Question: What type of tax is indicated in the document, personal property or real estate?
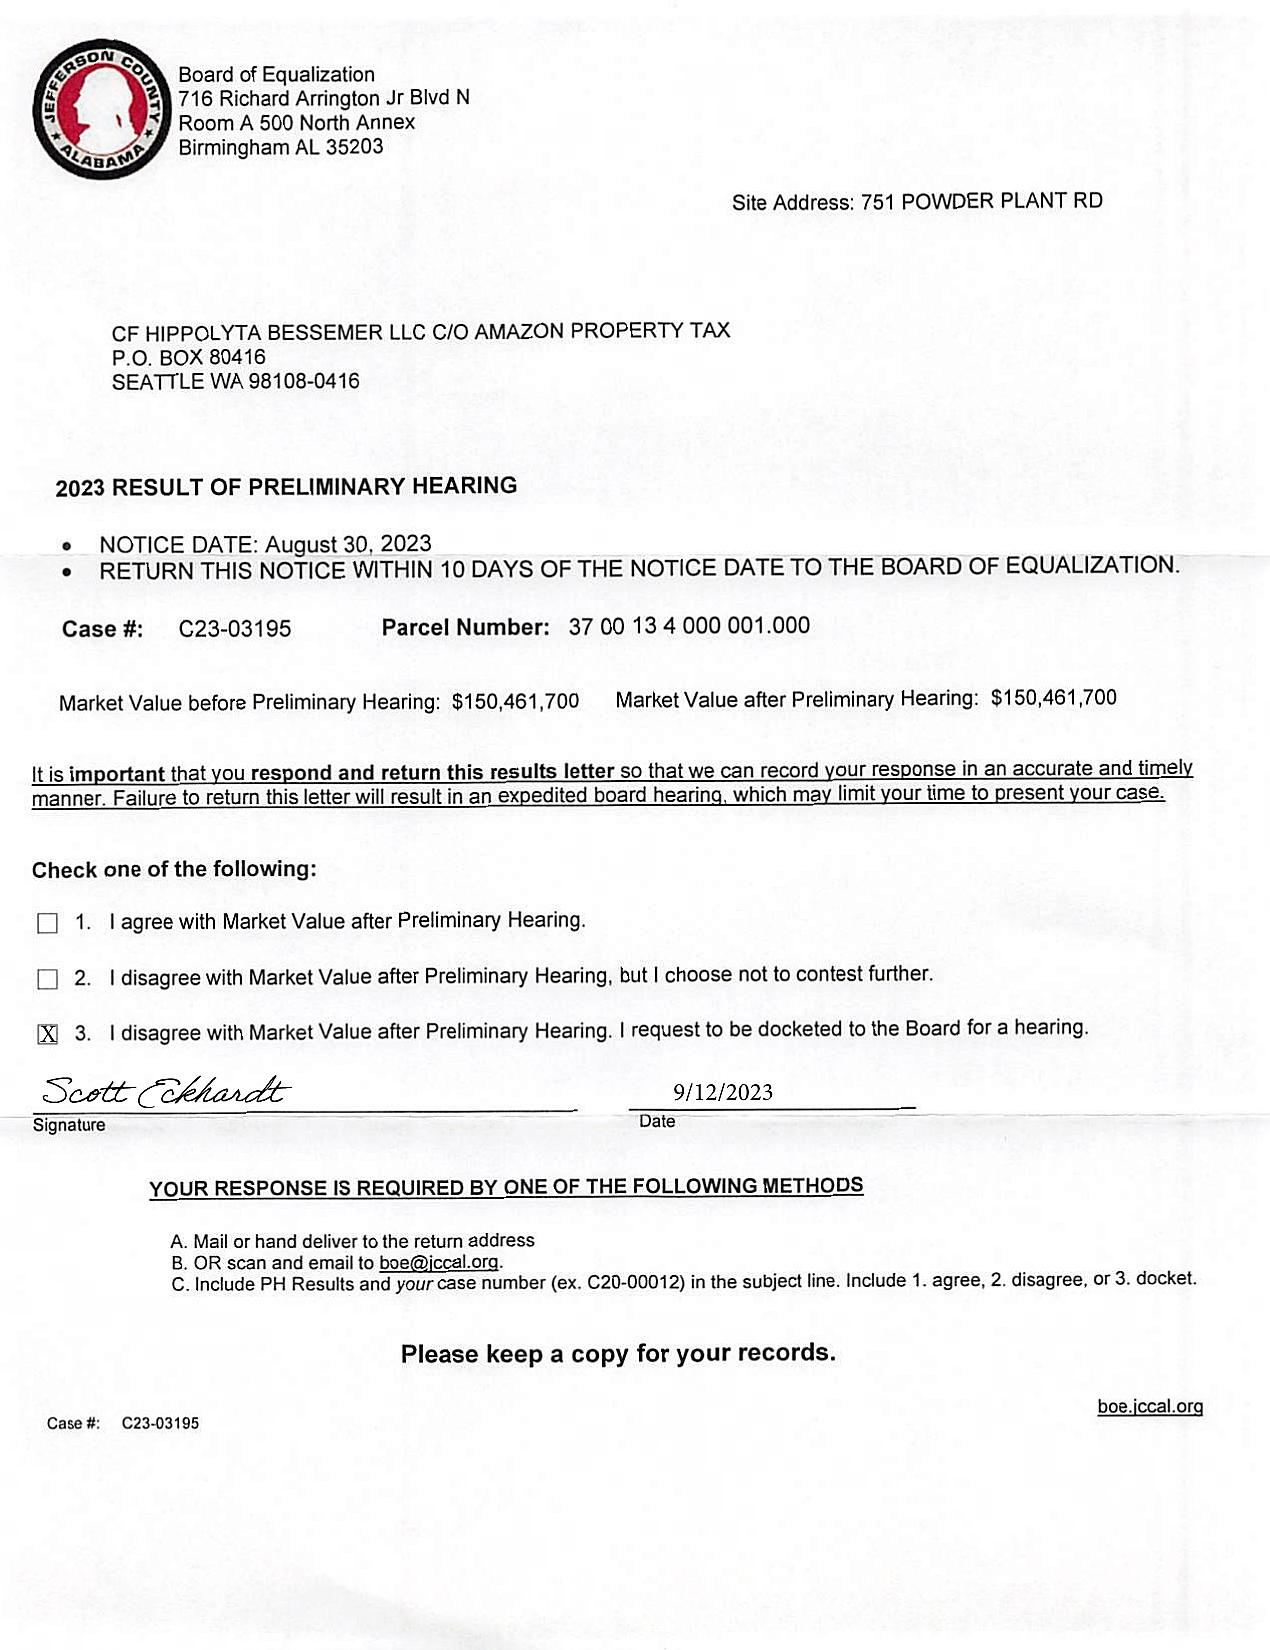
Answer: "Property Tax"